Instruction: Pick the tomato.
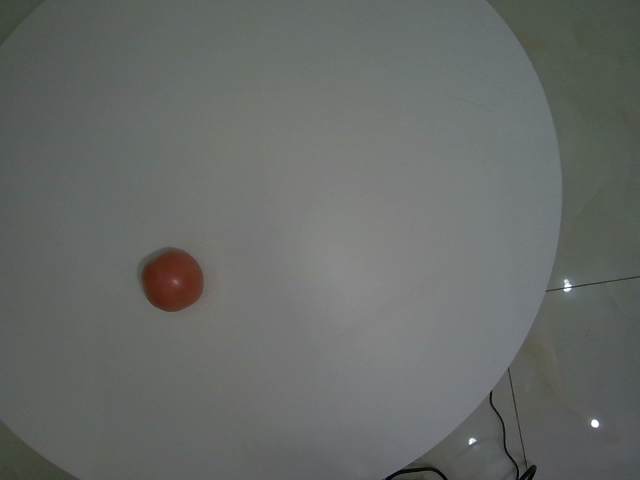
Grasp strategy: vertical